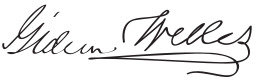
Signature of: gideon welles